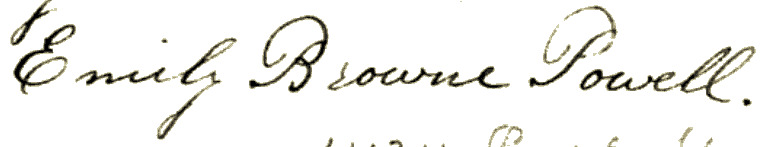
Signature of: emily browne powell